Question: What jurisdiction, city, or county is the document associated with?
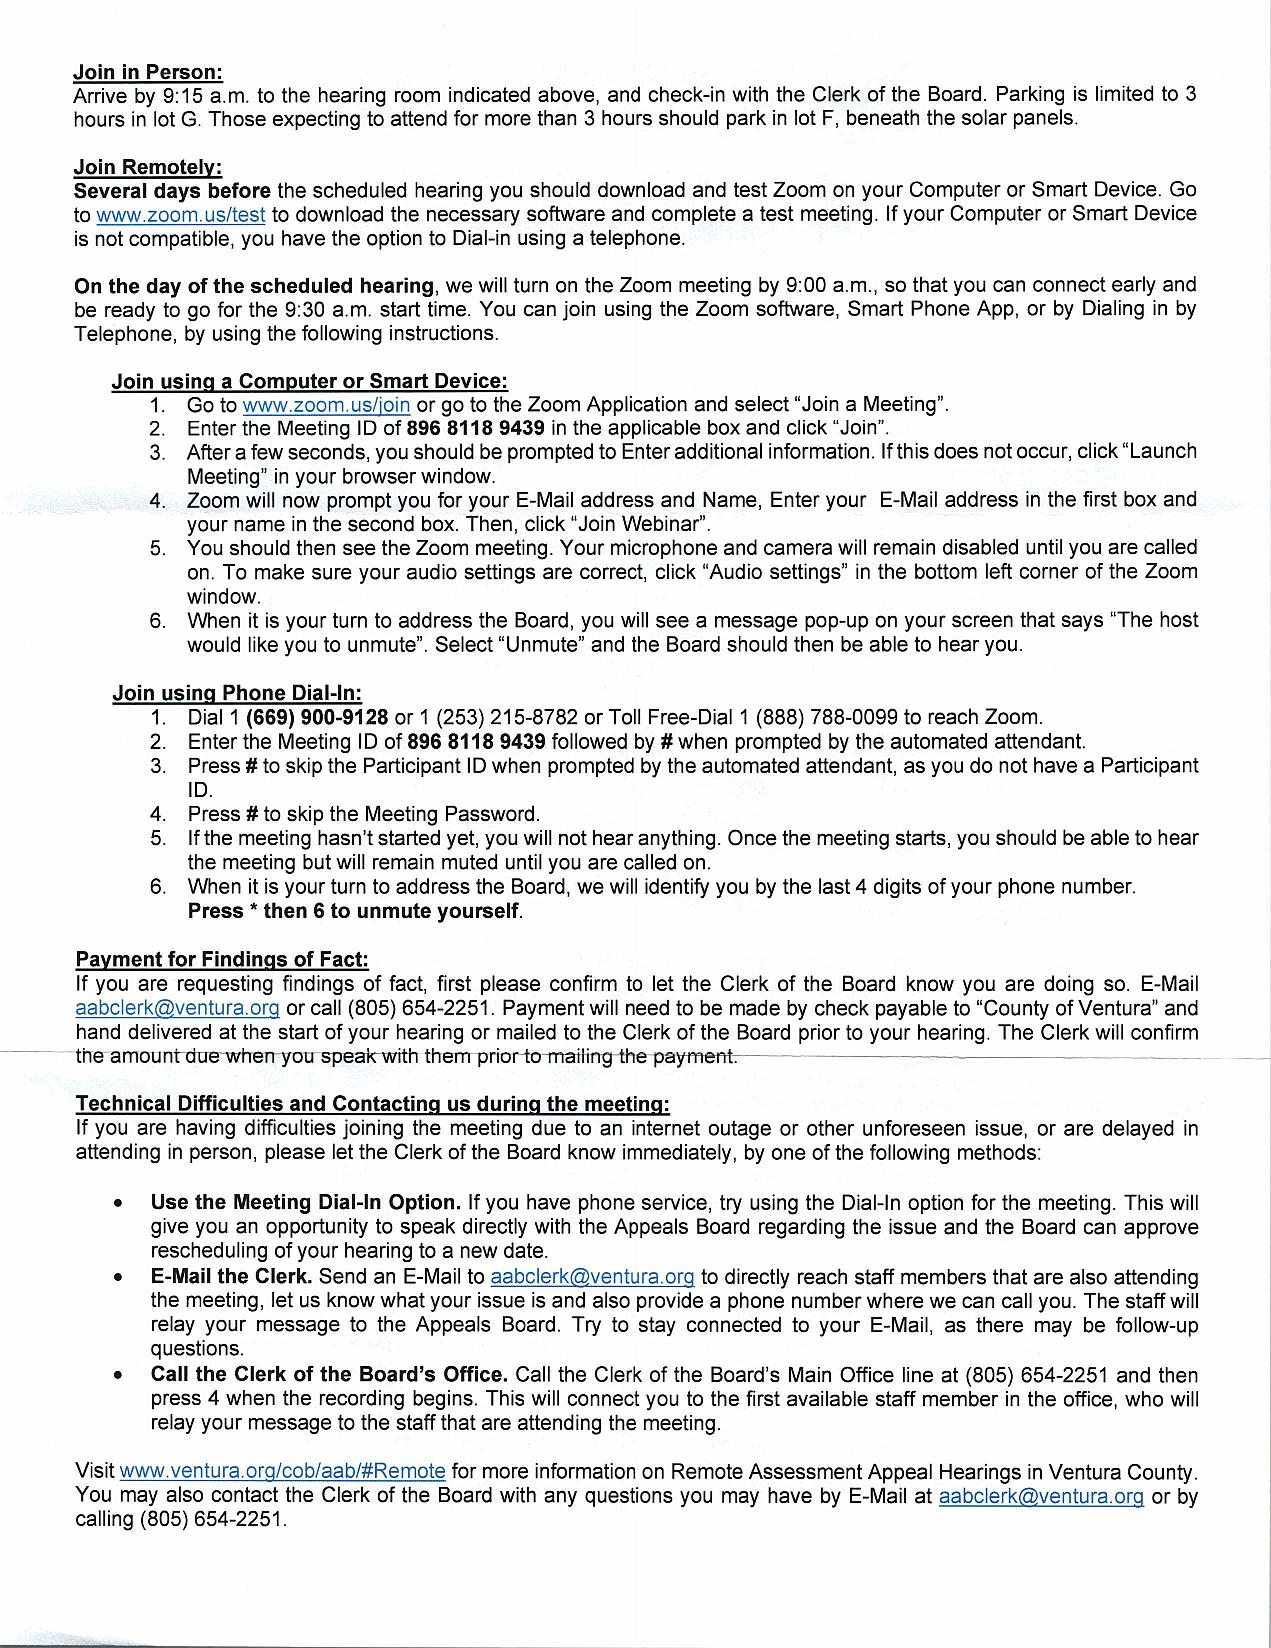
Answer: "County of Ventura"